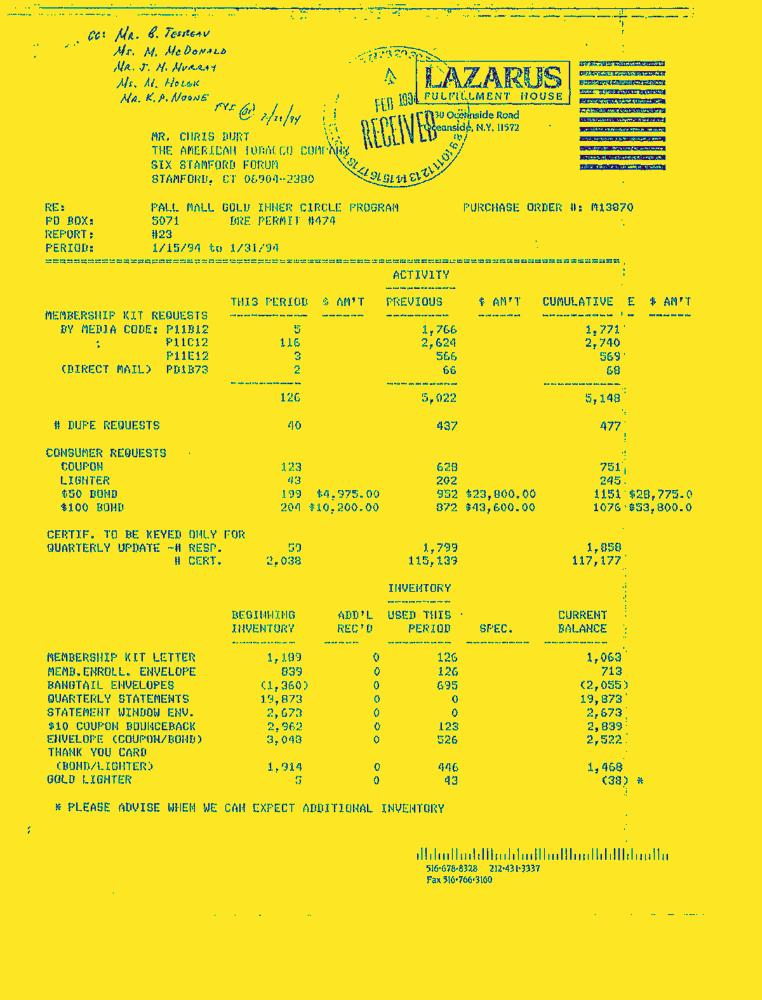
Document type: Invoice-Doc